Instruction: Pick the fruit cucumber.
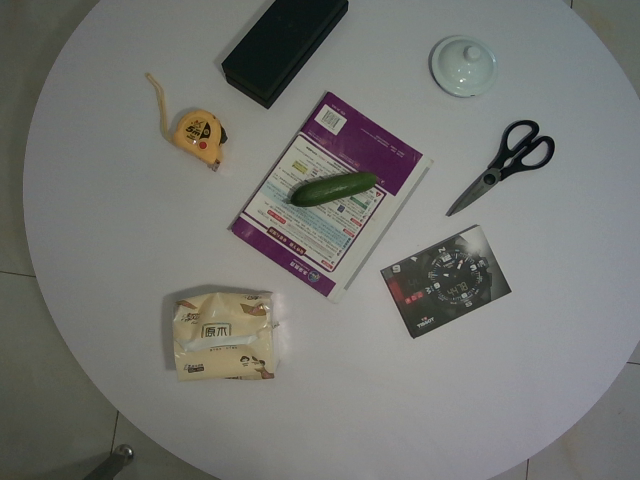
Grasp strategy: vertical